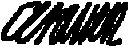
Signature of: william craven 1st earl of craven